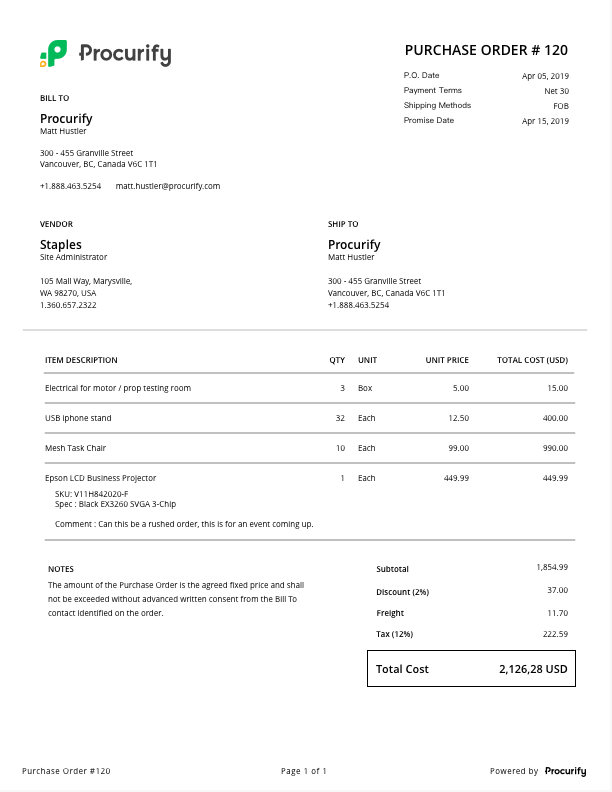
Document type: Invoice